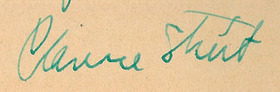
Signature of: clarence streit